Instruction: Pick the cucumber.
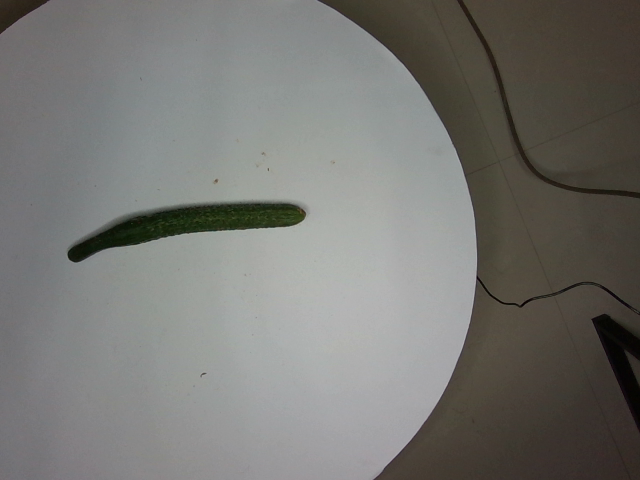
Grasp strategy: vertical